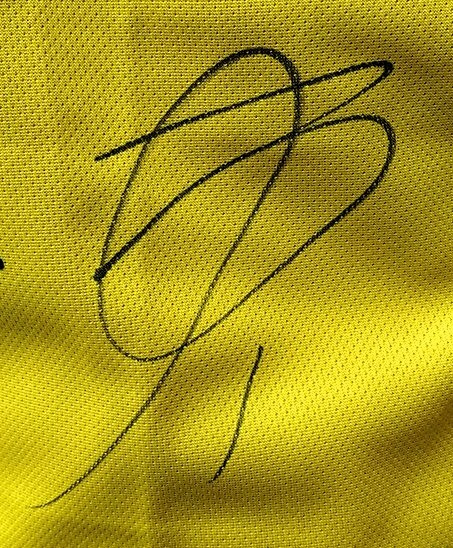
Signature of: fumiya oishi